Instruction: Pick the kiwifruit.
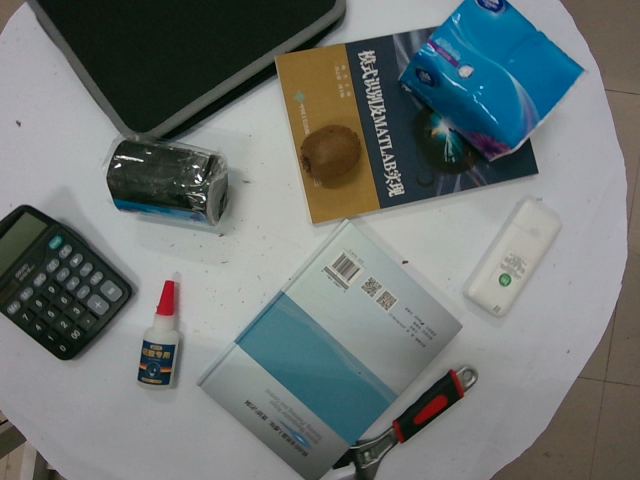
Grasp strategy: vertical